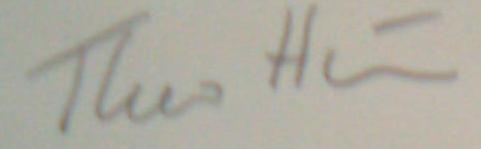
Signature of: theodor w hänsch